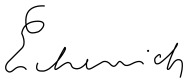
Signature of: theodor escherich